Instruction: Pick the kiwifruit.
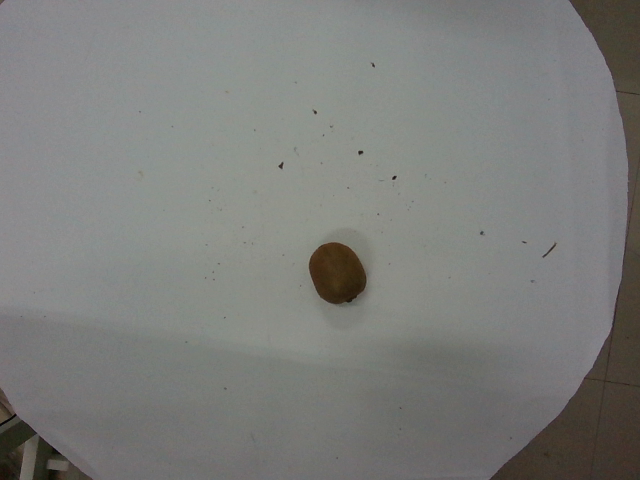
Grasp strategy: vertical